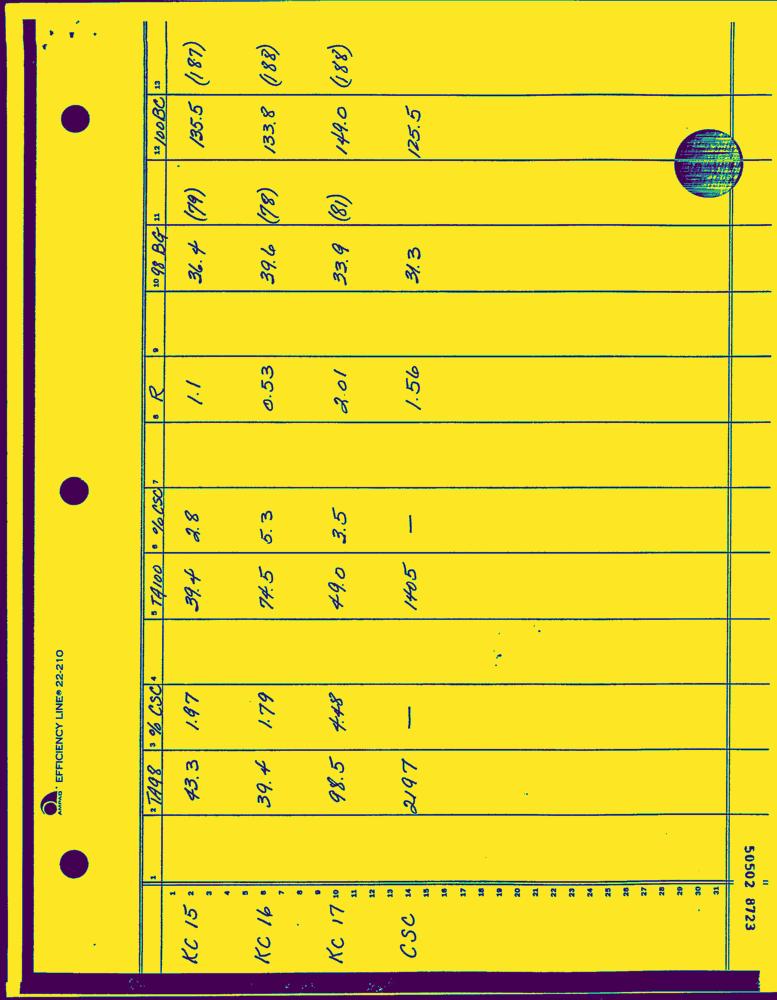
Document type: Hand-Written